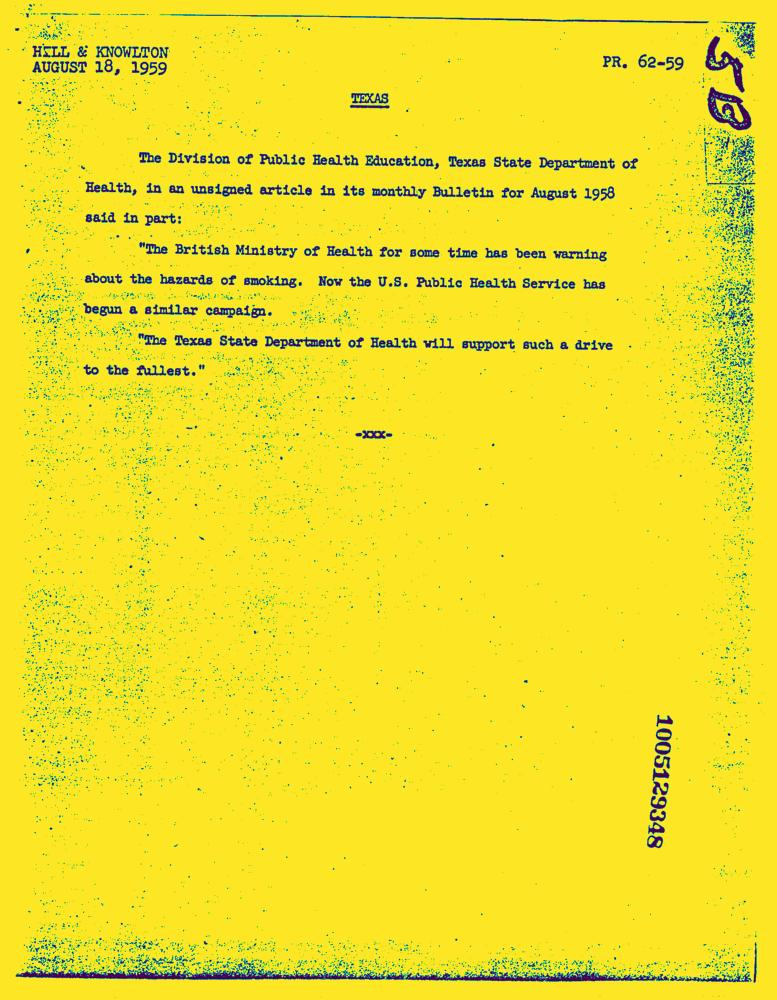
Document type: News-Article